Question: Explain the disease:
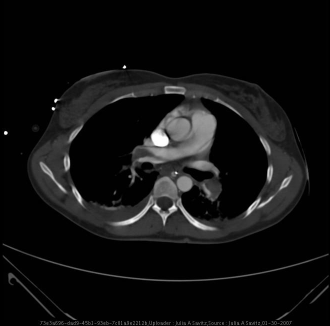
Answer: The disease is discussed as: When a Pulmonary embolism is associated with a systolic pressure of less than 90 or a drop of 40 systolic pressure for more than 15 minutes, it is termed a massive PE.  If the embolus is large enough, the patient may present in acute right ventricular heart failure and/or hypotension.  In a patient with high clinical suspicion for PE a CT should be preformed as plain radiographs are almost always normal.